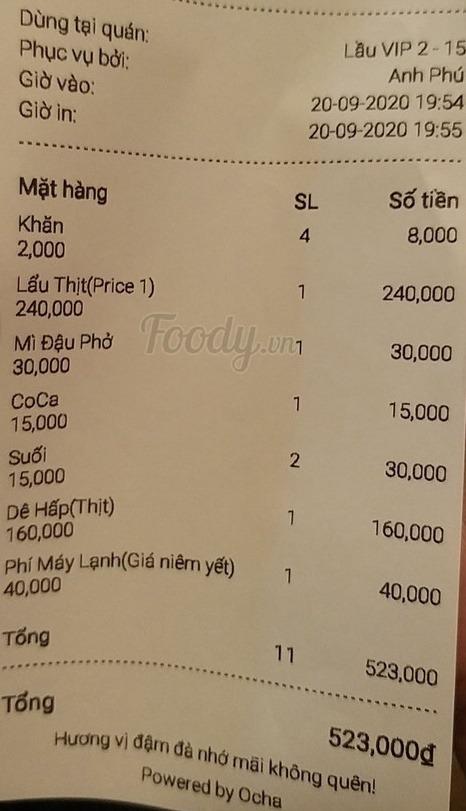
Dùng tại quán: Lầu VIP 2 - 15
Phục vụ bởi: Anh Phú
Giờ vào: 20-09-2020 19:54
Giờ in: 20-09-2020 19:55

<table>
<tr>
<th>Mặt hàng</th>
<th>SL</th>
<th>Số tiền</th>
</tr>
<tr>
<td>Khăn<br>2,000</td>
<td>4</td>
<td>8,000</td>
</tr>
<tr>
<td>Lẩu Thịt(Price 1)<br>240,000</td>
<td>1</td>
<td>240,000</td>
</tr>
<tr>
<td>Mì Đậu Phở<br>30,000</td>
<td>1</td>
<td>30,000</td>
</tr>
<tr>
<td>CoCa<br>15,000</td>
<td>1</td>
<td>15,000</td>
</tr>
<tr>
<td>Suối<br>15,000</td>
<td>2</td>
<td>30,000</td>
</tr>
<tr>
<td>Dê Hấp(Thịt)<br>160,000</td>
<td>1</td>
<td>160,000</td>
</tr>
<tr>
<td>Phí Máy Lạnh(Giá niêm yết)<br>40,000</td>
<td>1</td>
<td>40,000</td>
</tr>
<tr>
<td>Tổng</td>
<td>11</td>
<td>523,000</td>
</tr>
</table>

Tổng 523,000đ

Hương vị đậm đà nhớ mãi không quên!
Powered by Ocha